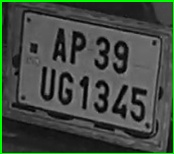
License plate number: AP 39UG 1345